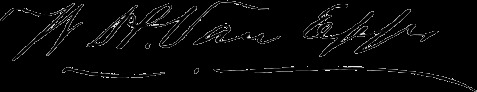
Signature of: william h van epps